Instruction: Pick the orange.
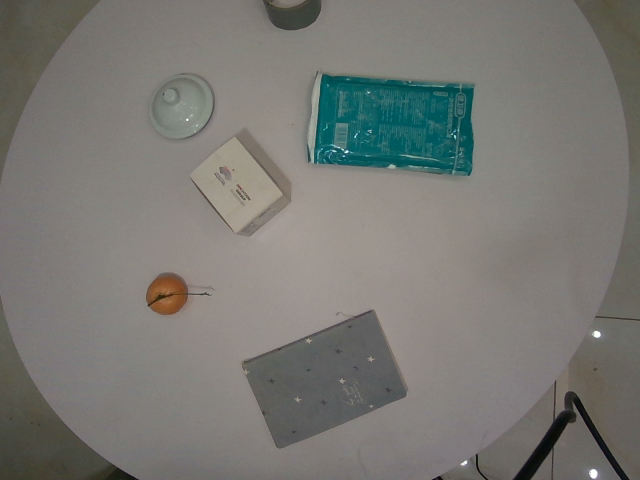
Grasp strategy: vertical